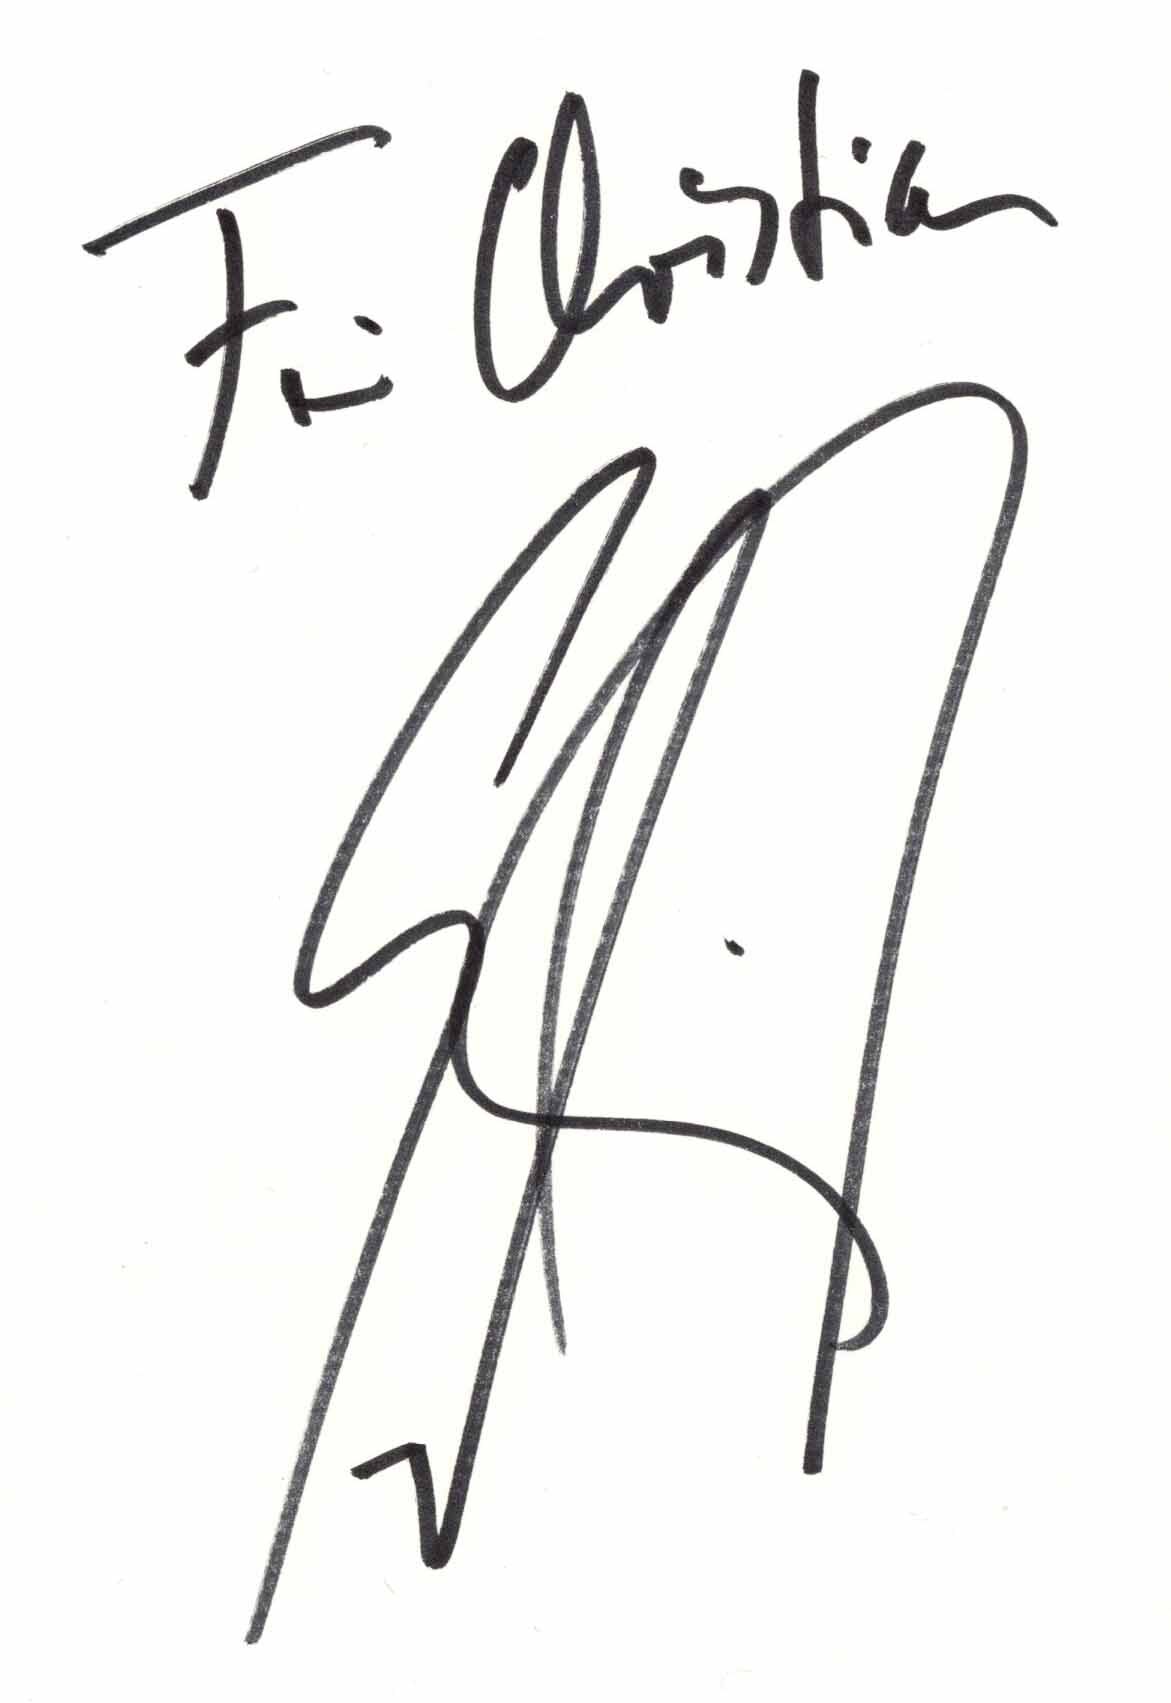
Signature of: sebastian fitzek